Question: What is the name of the tenant mentioned in the document?
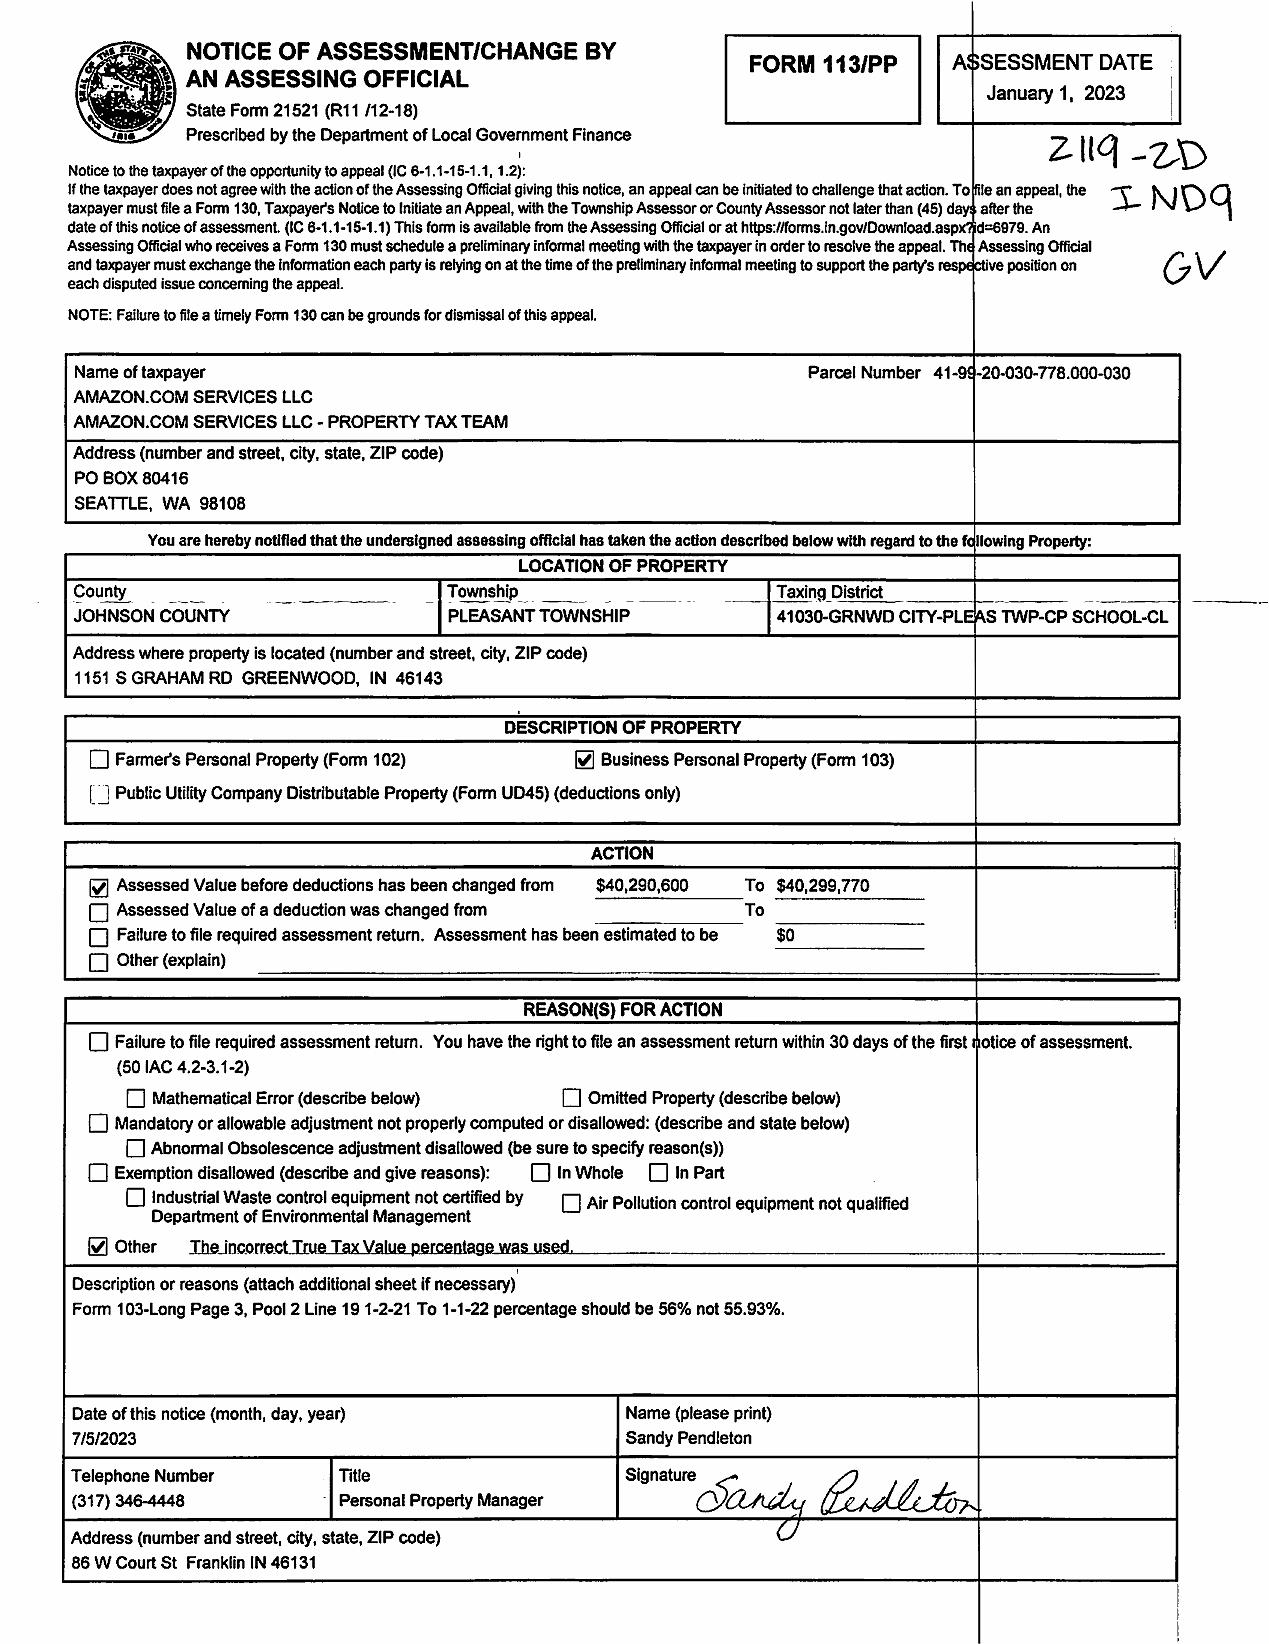
Answer: "AMAZON.COM SERVICES LLC - PROPERTY TAX TEAM"